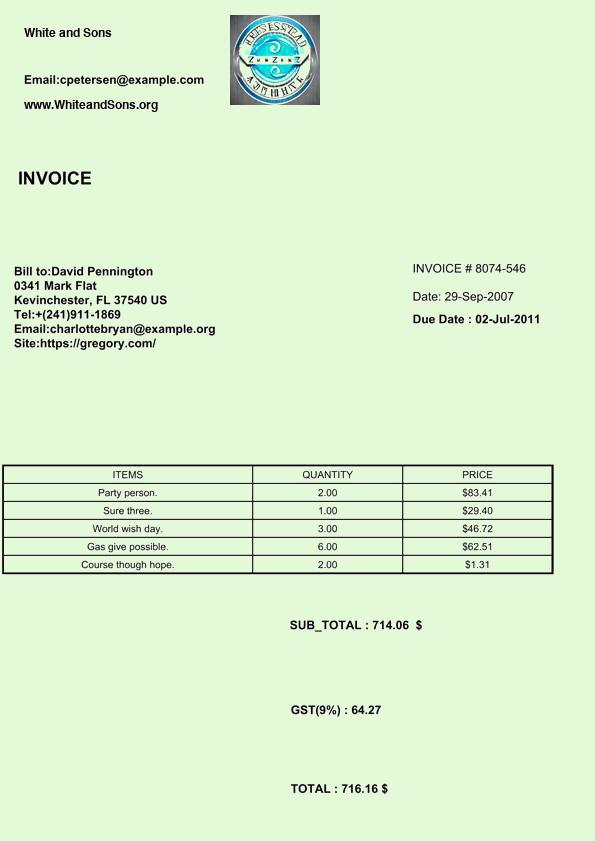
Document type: Invoice